Question: Which state is mentioned in the document?
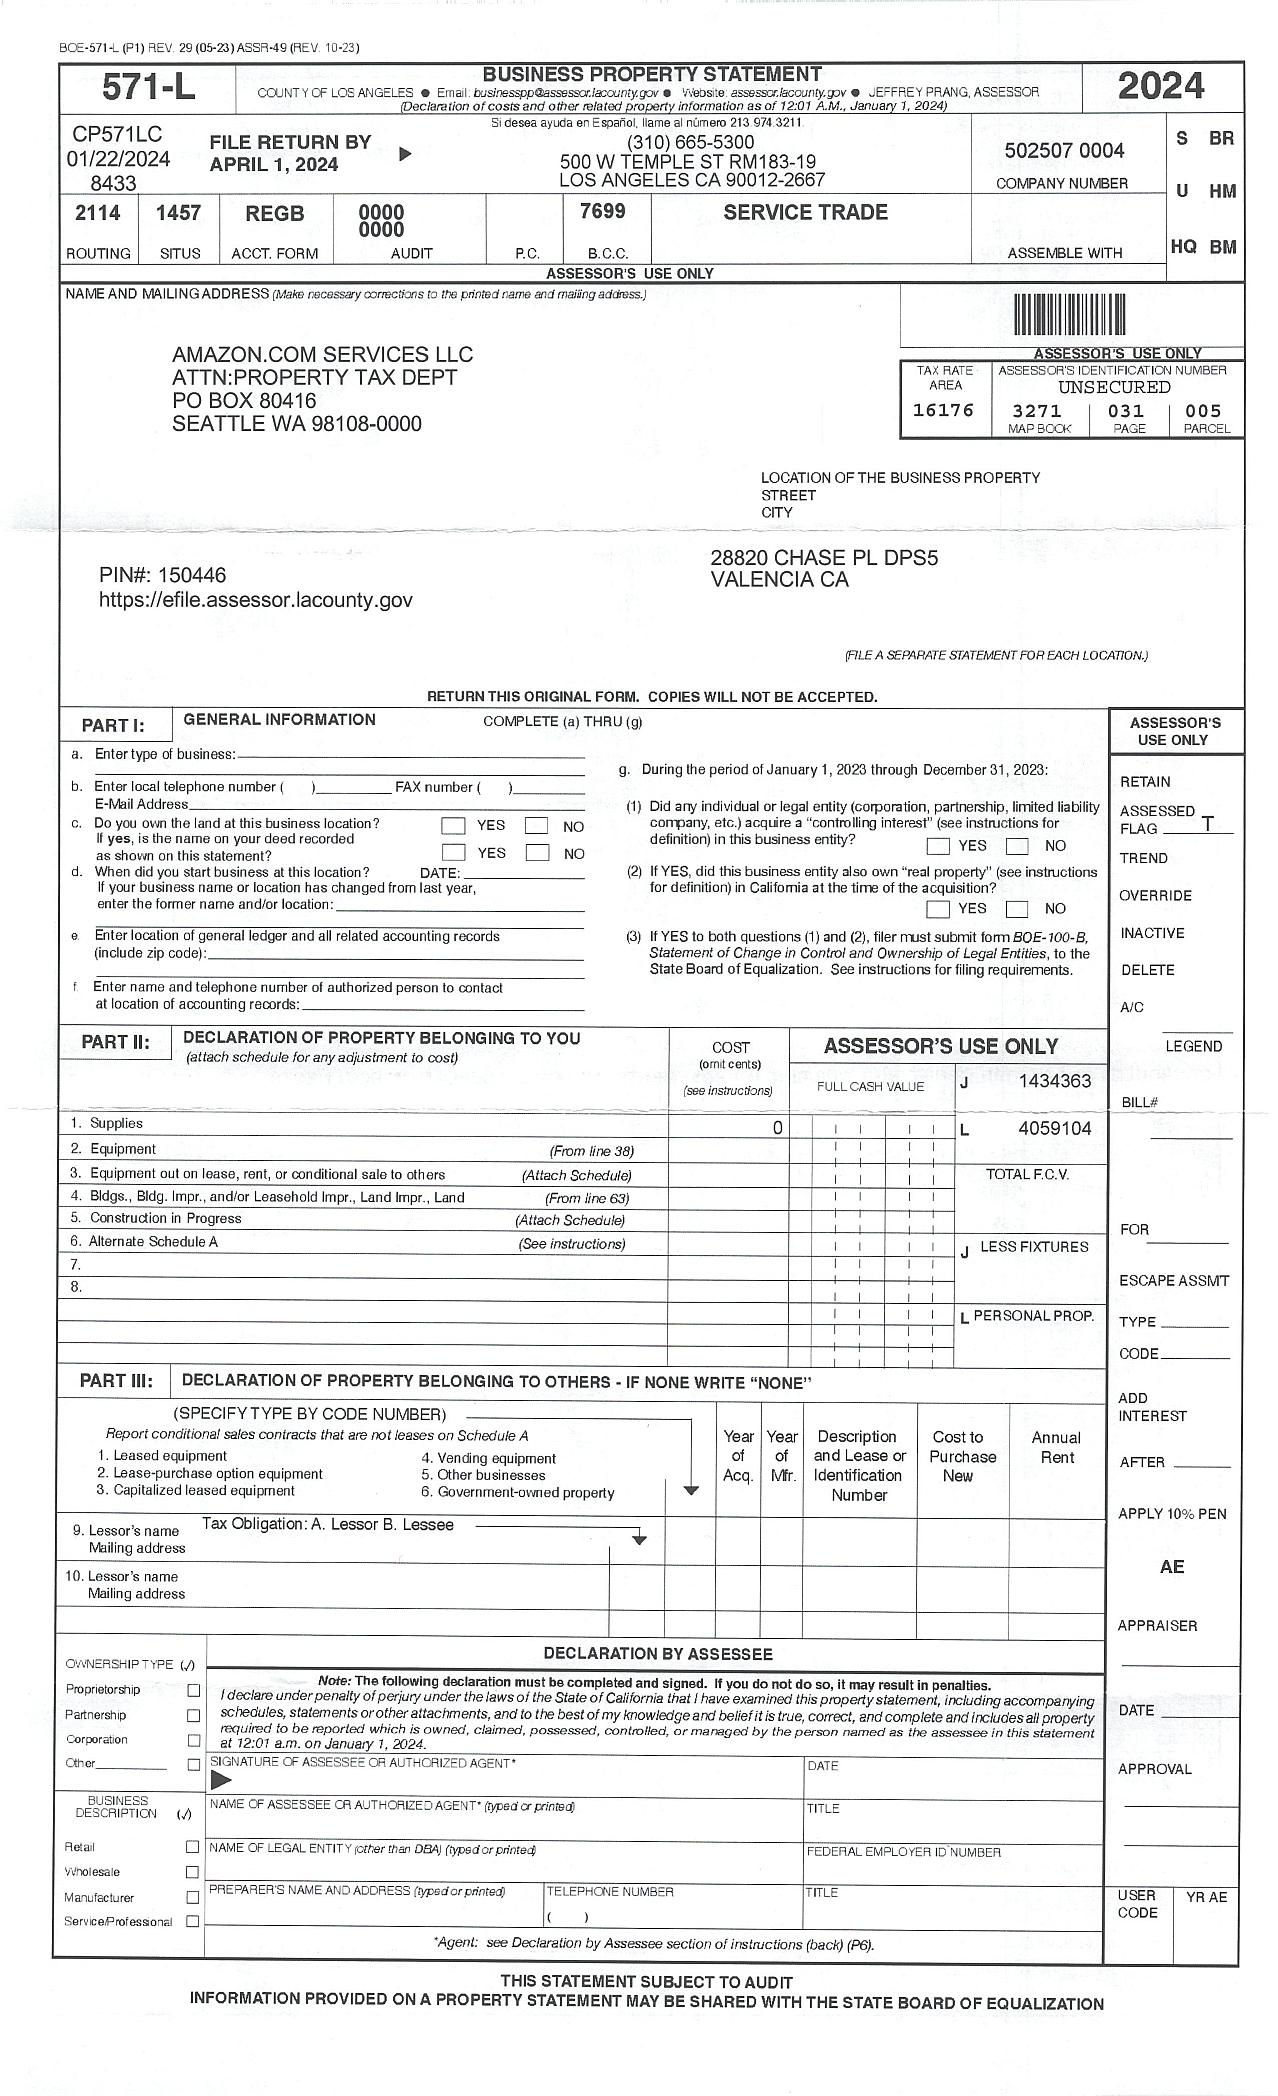
Answer: "CA"